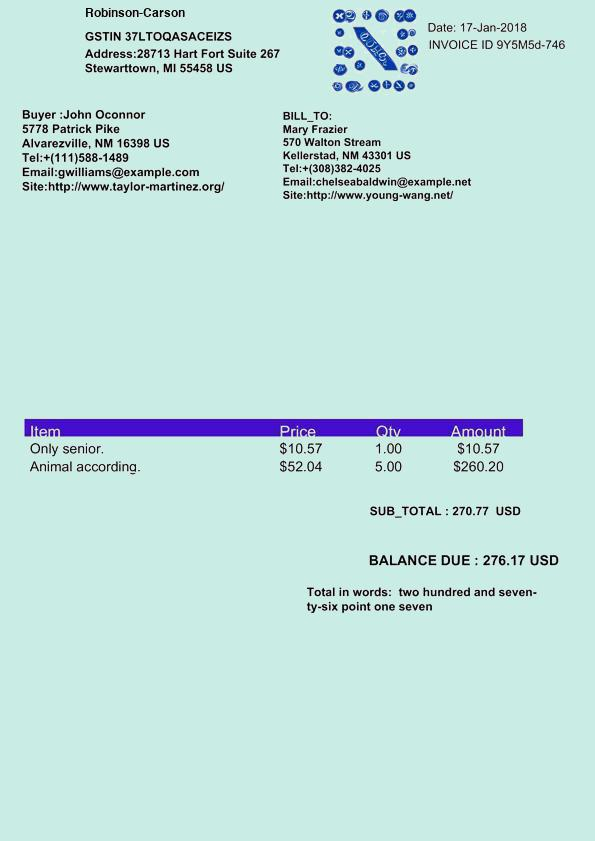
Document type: Invoice